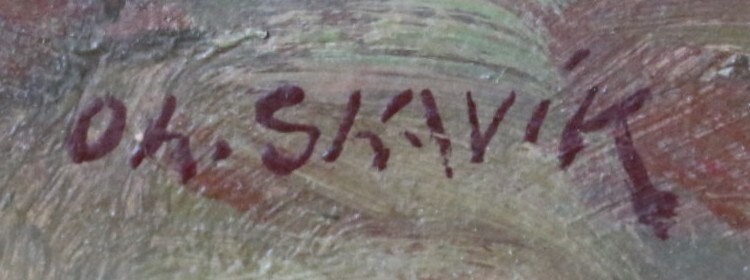
Signature of: otakar slavík